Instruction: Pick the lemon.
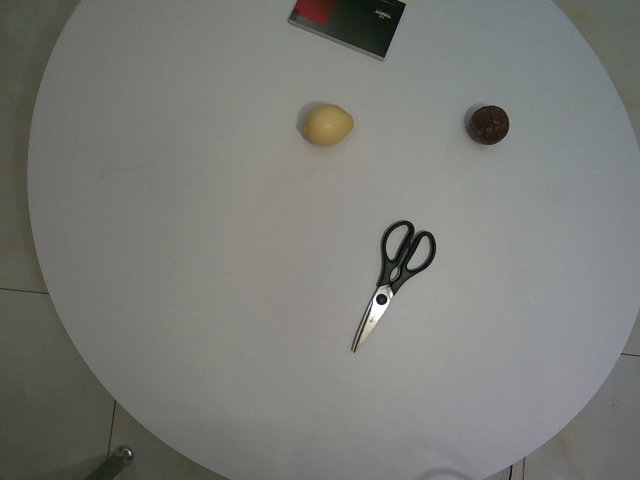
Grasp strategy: vertical